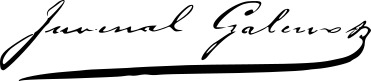
Signature of: juvenal galeno